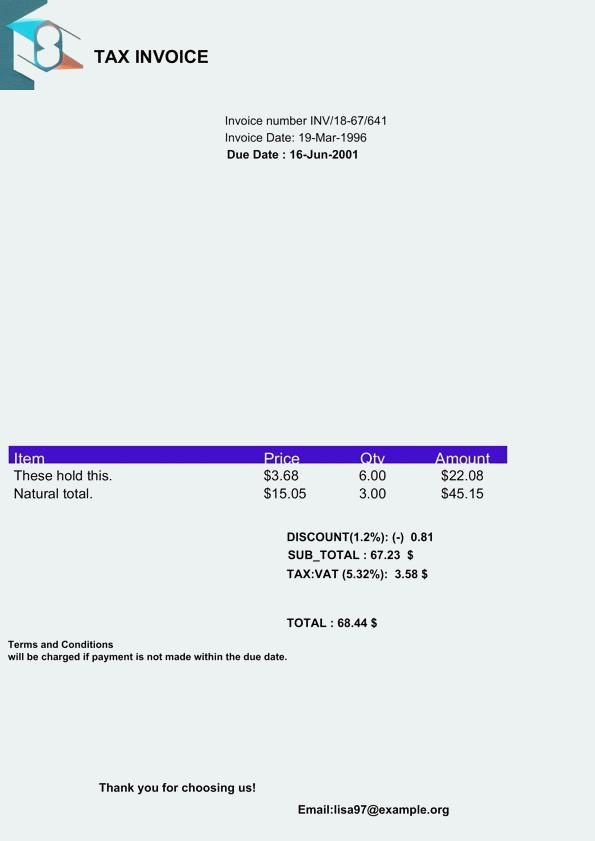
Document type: Invoice